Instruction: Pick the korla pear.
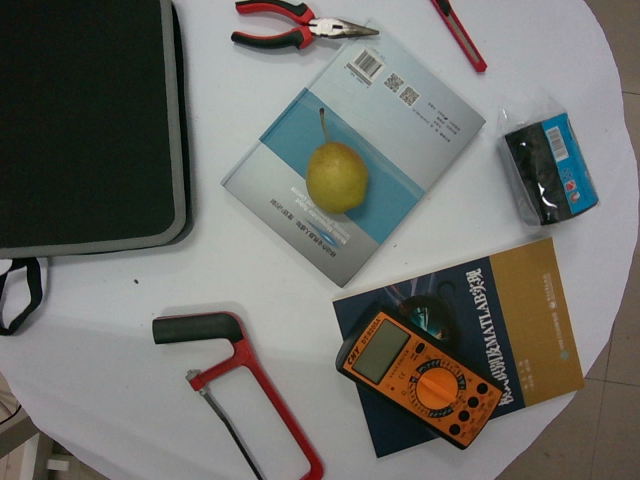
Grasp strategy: vertical